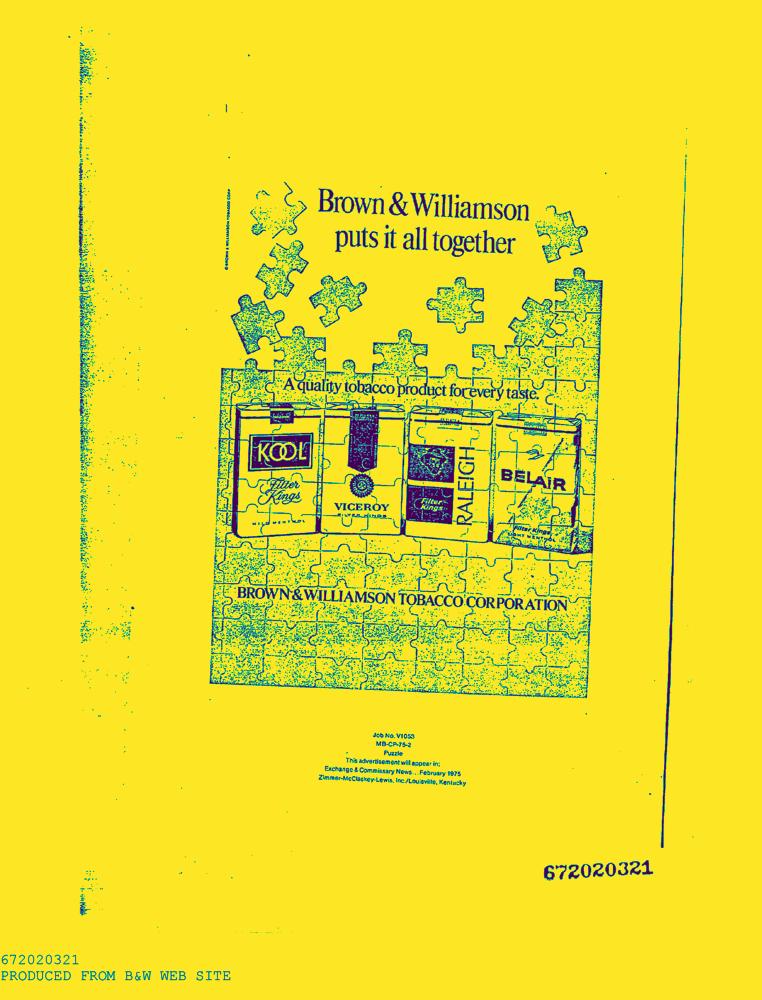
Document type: AD